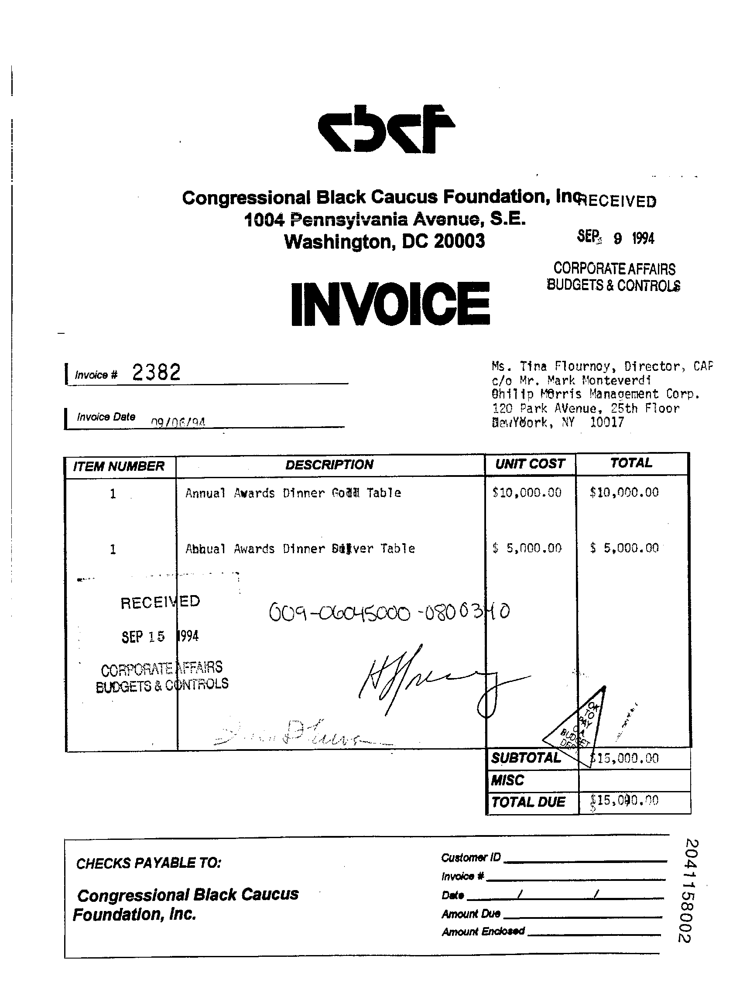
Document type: Invoice